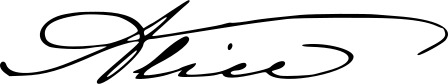
Signature of: princess alice of the united kingdom